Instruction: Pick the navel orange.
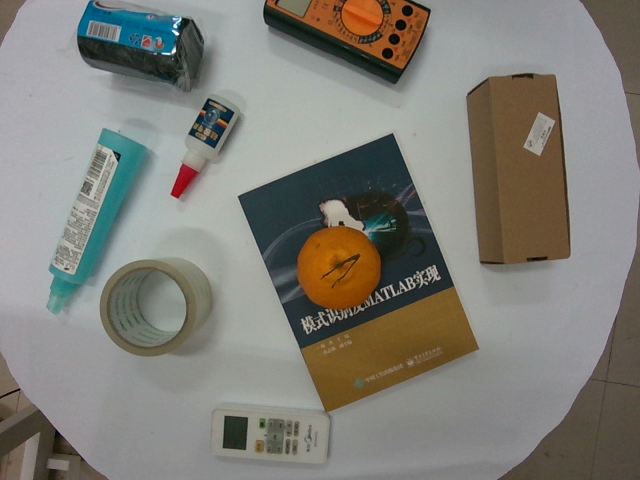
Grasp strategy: vertical